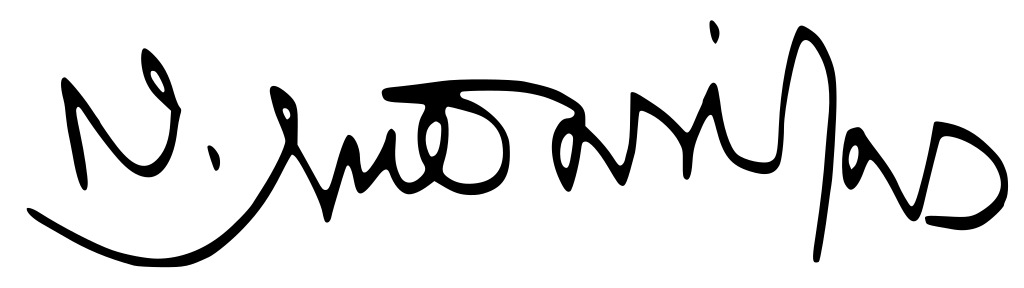
Signature of: nikos bakolas